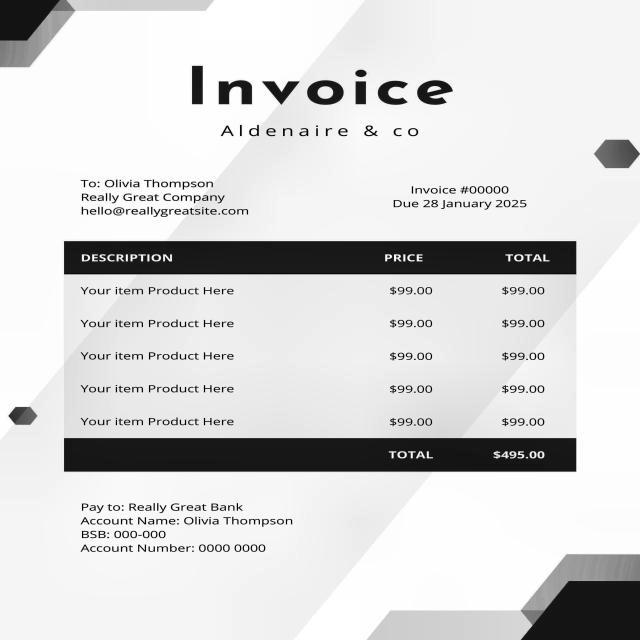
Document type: Invoice